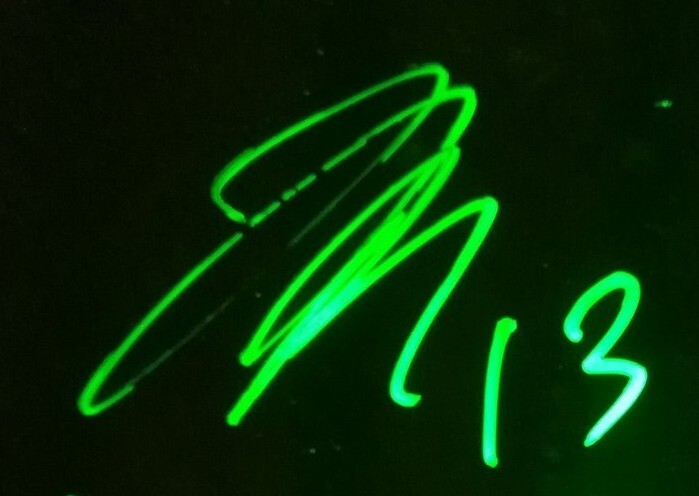
Signature of: naoto hiraishi